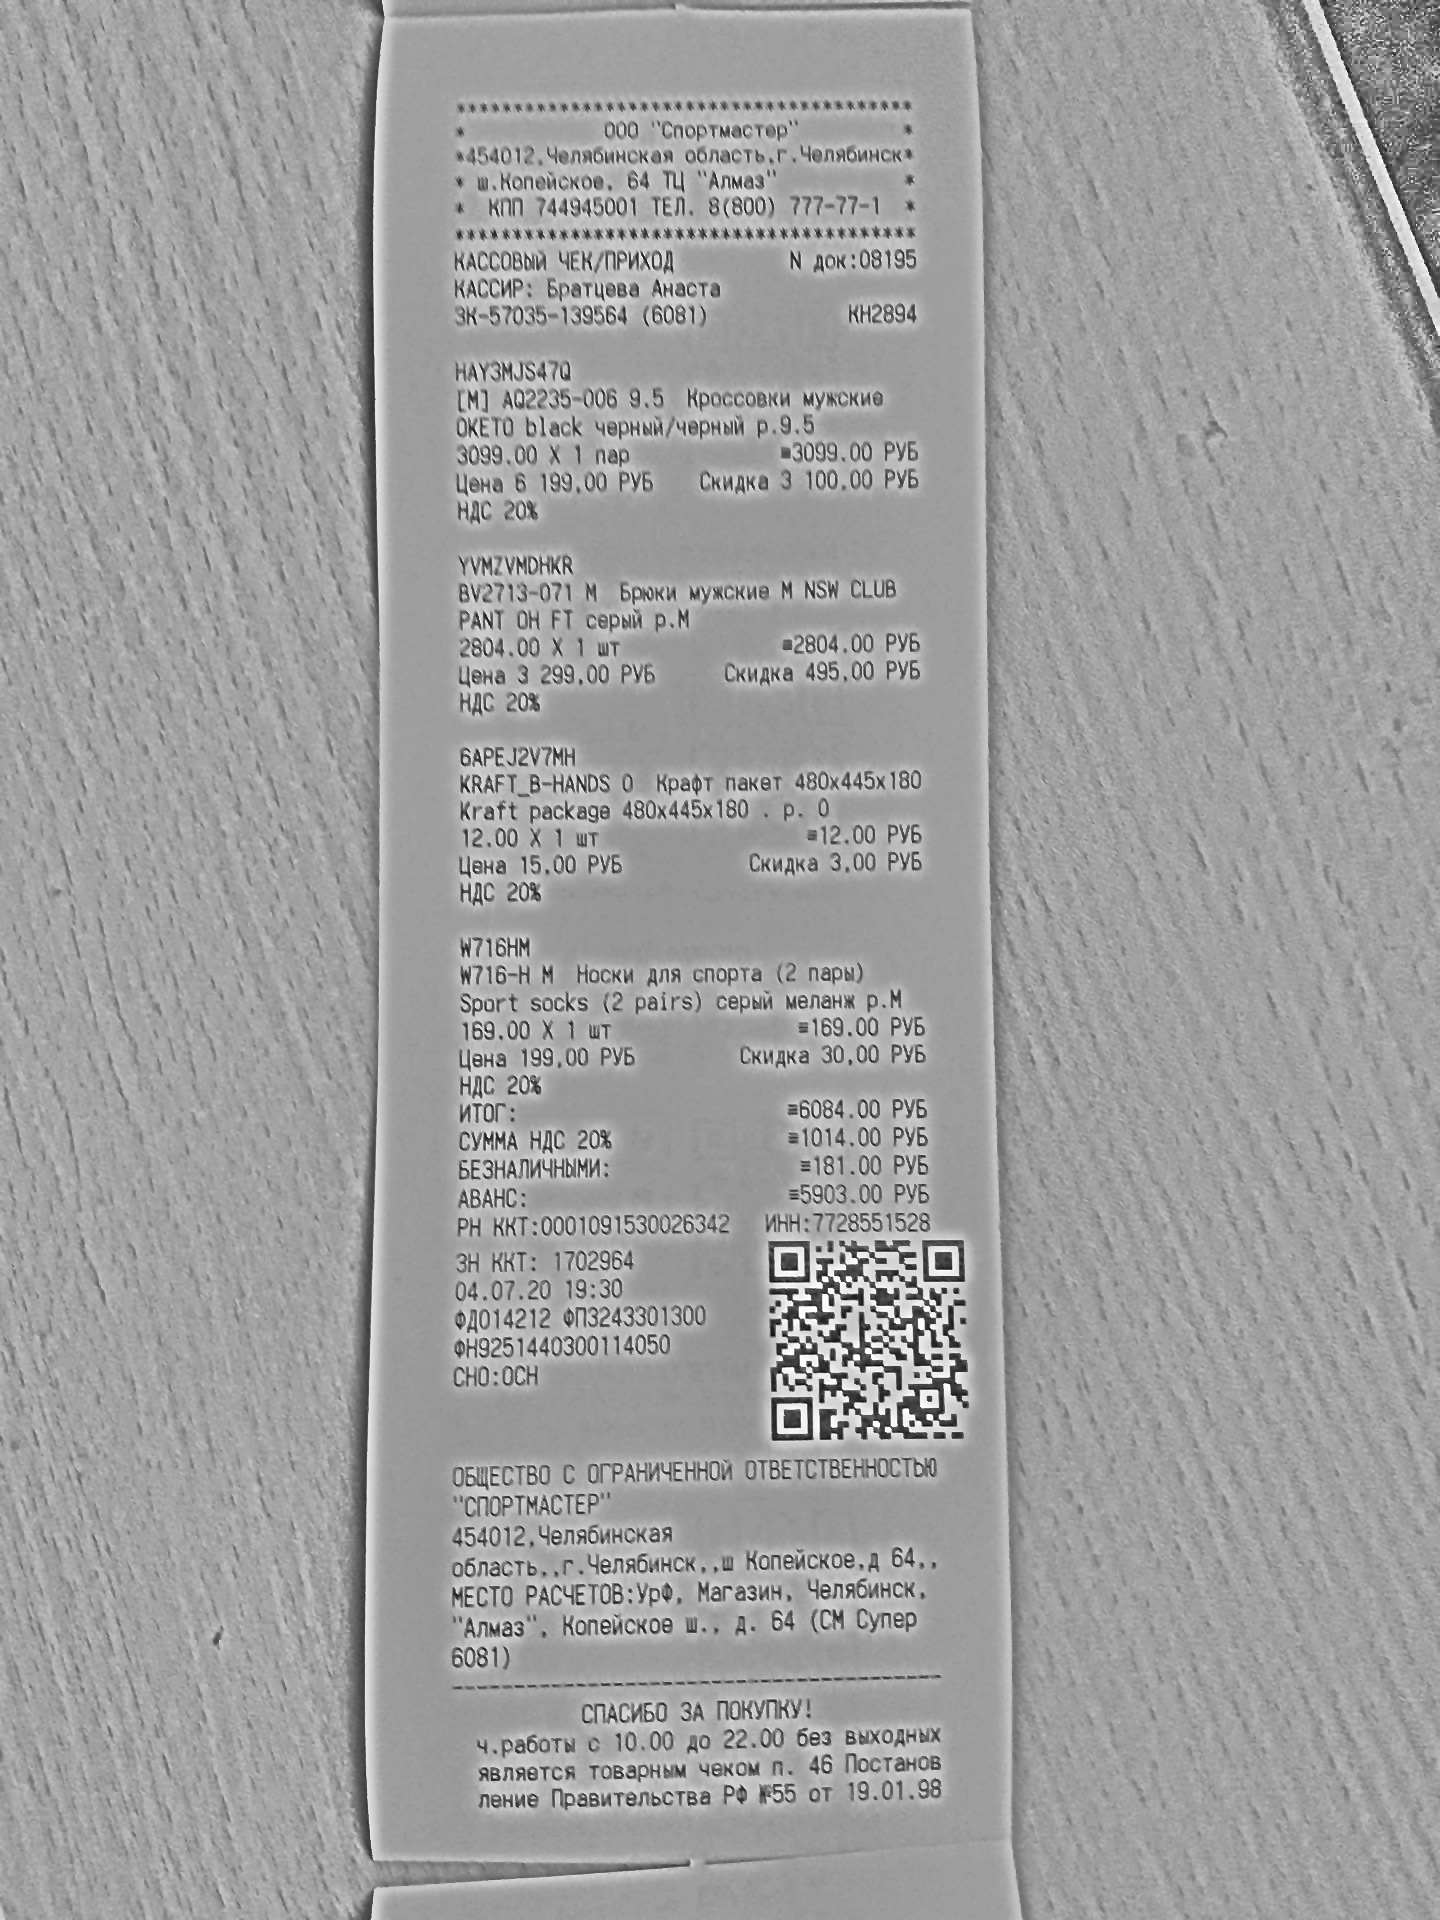
Продавец: ООО "Спортмастер"
ИНН: 7728551528
Дата: 04.07.20
Товары: AQ2235-006 9.5 Кроссовки мужские OKETO black черный/черный р. 9.5; BV2713-071 М Брюки мужские M NSW CLUB PANT OH FT серый р.М; KRAFT_B-HANDS O Крафт пакет 480x445x180; W716-H M Носки для спорта (2 пары)
Количество: 1.000; 1.000; 1.000; 1.000
Цена: 3099.00; 2804.00; 12.00; 169.00
Сумма: 3099.00; 2804.00; 12.00; 169.00
Итого: 6084.00